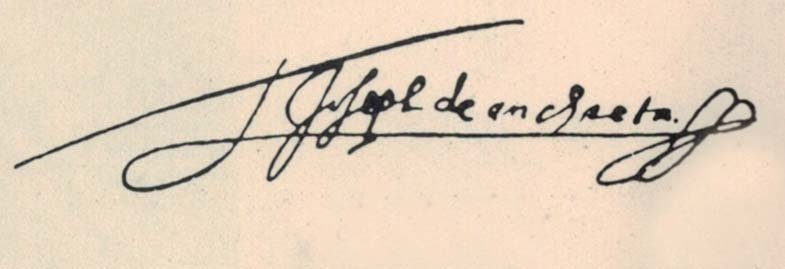
Signature of: joseph of anchieta